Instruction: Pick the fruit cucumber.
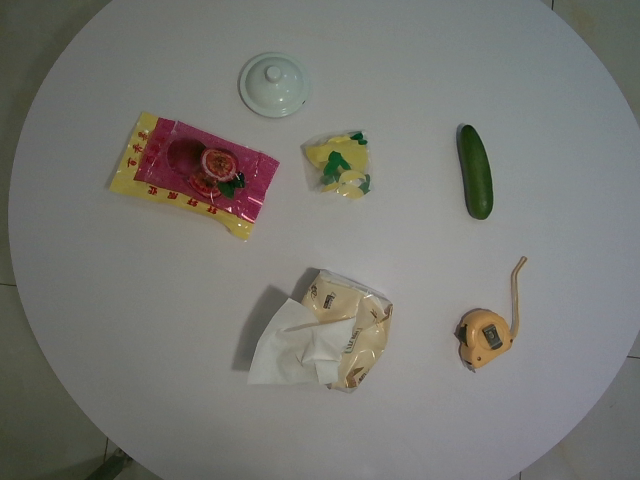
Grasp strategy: vertical